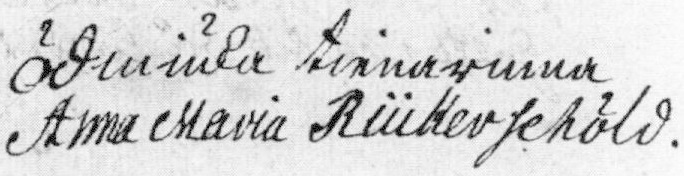
Signature of: anna maria rückerschöld